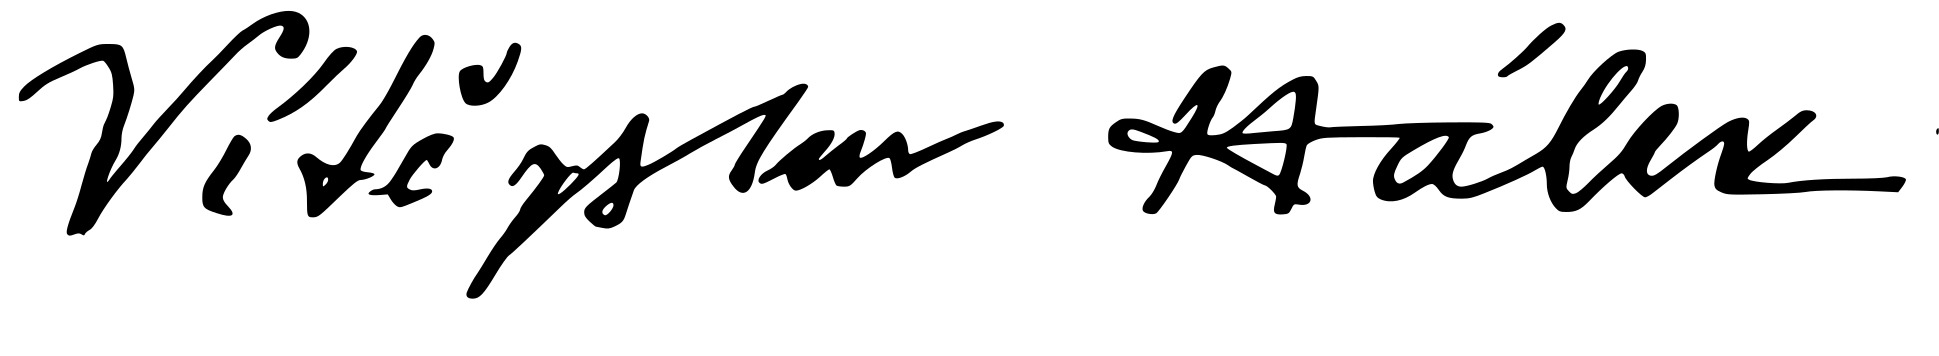
Signature of: vítězslav hálek